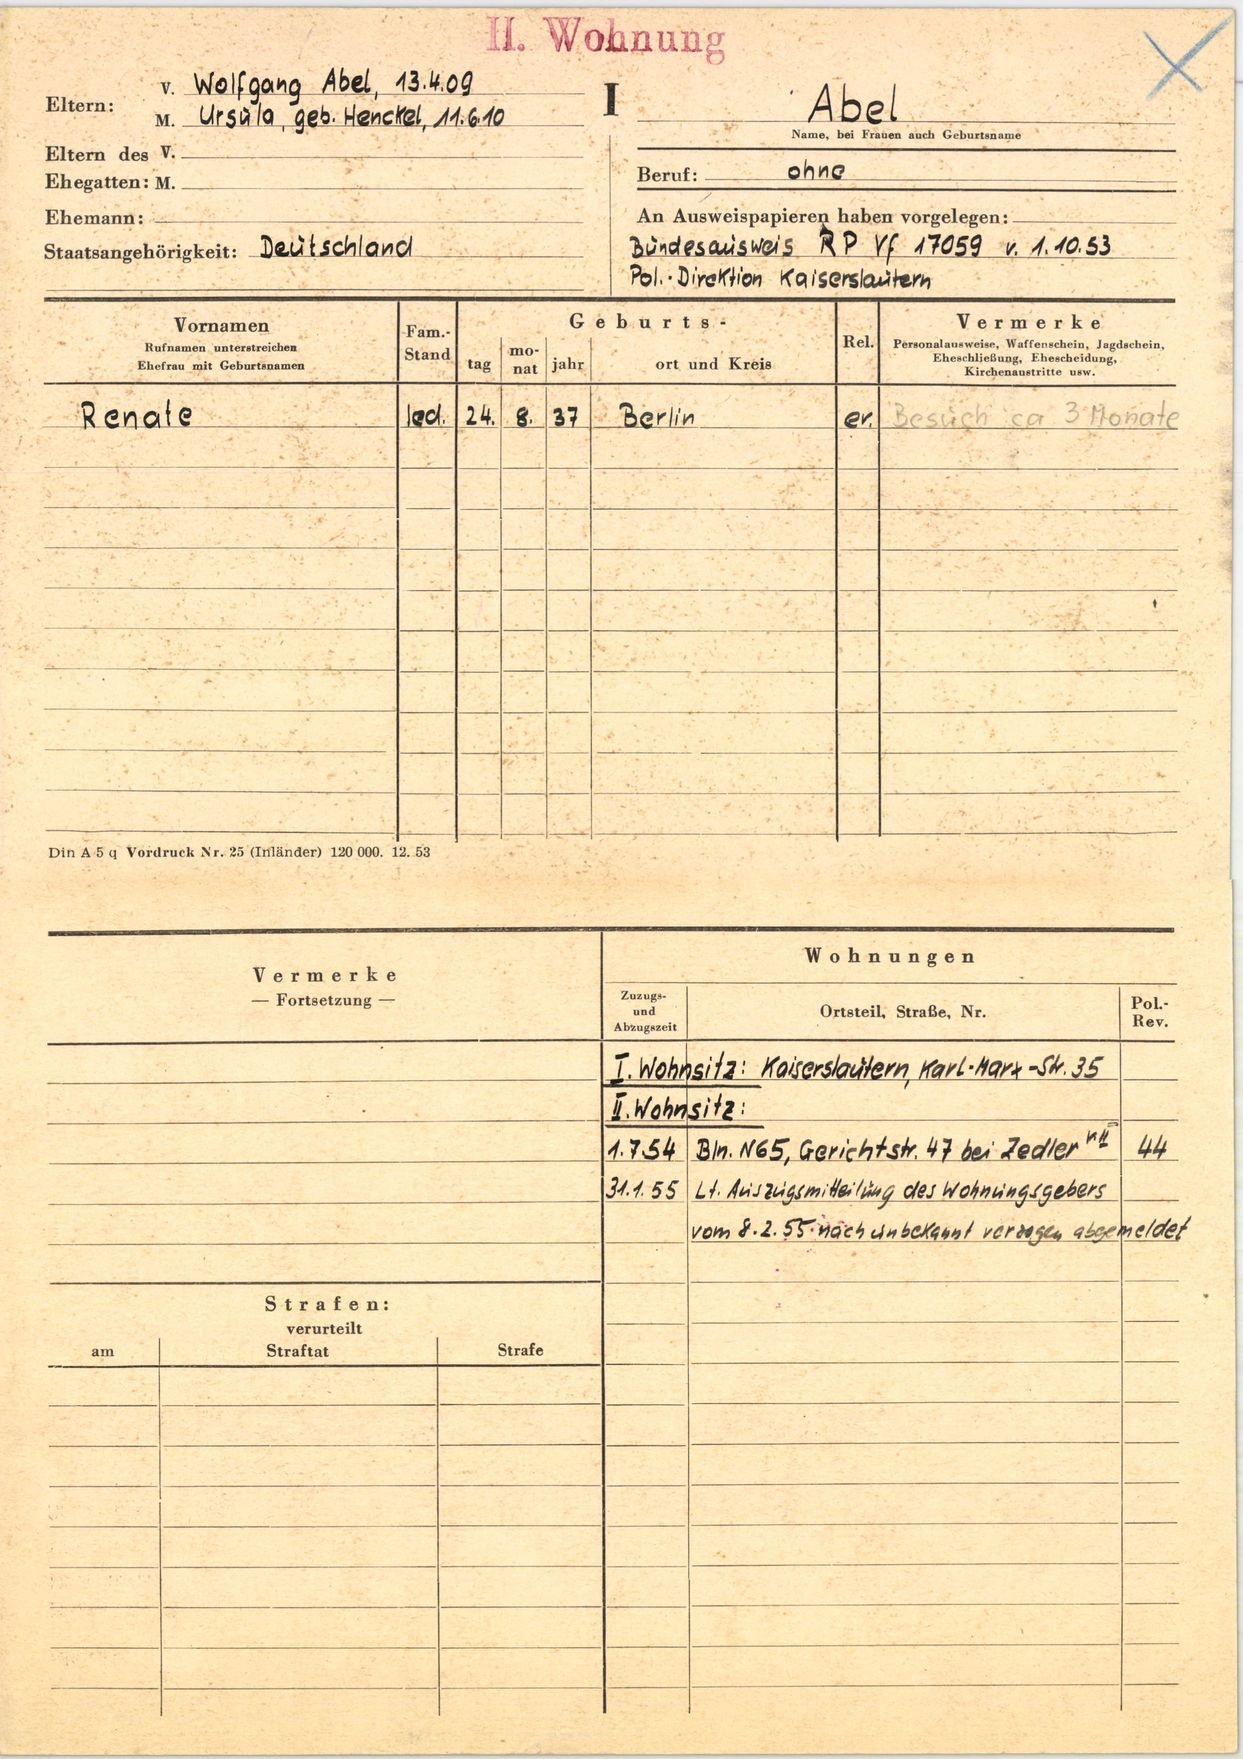
Abel